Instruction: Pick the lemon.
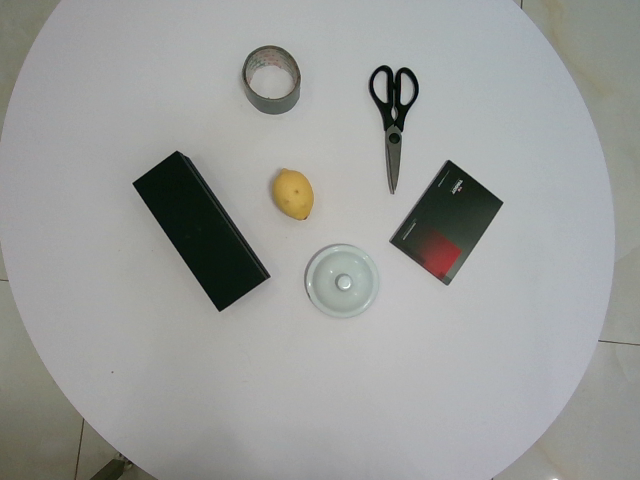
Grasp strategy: vertical